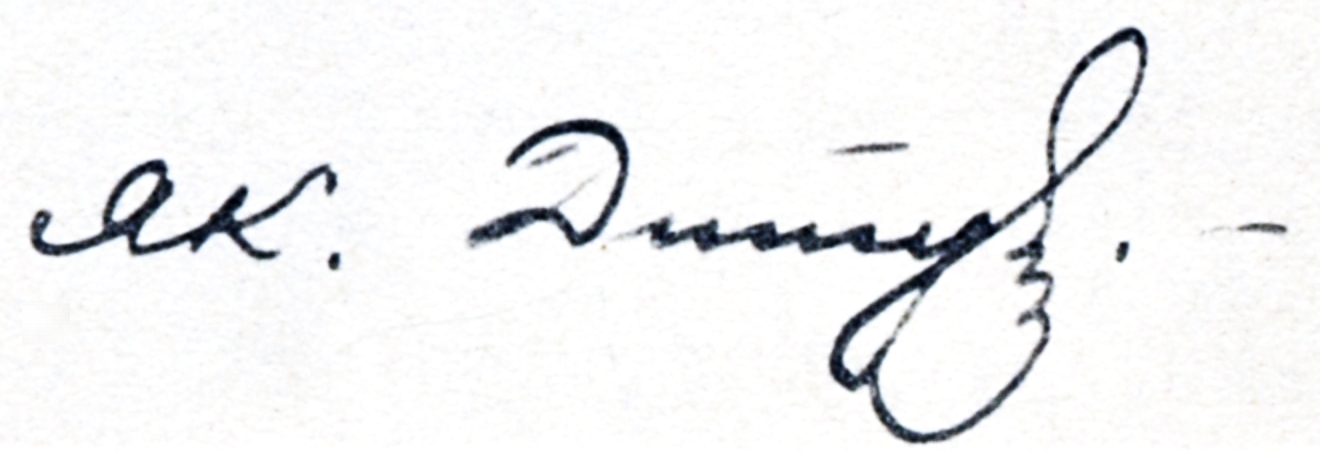
Signature of: i a kov egorovich ditt s